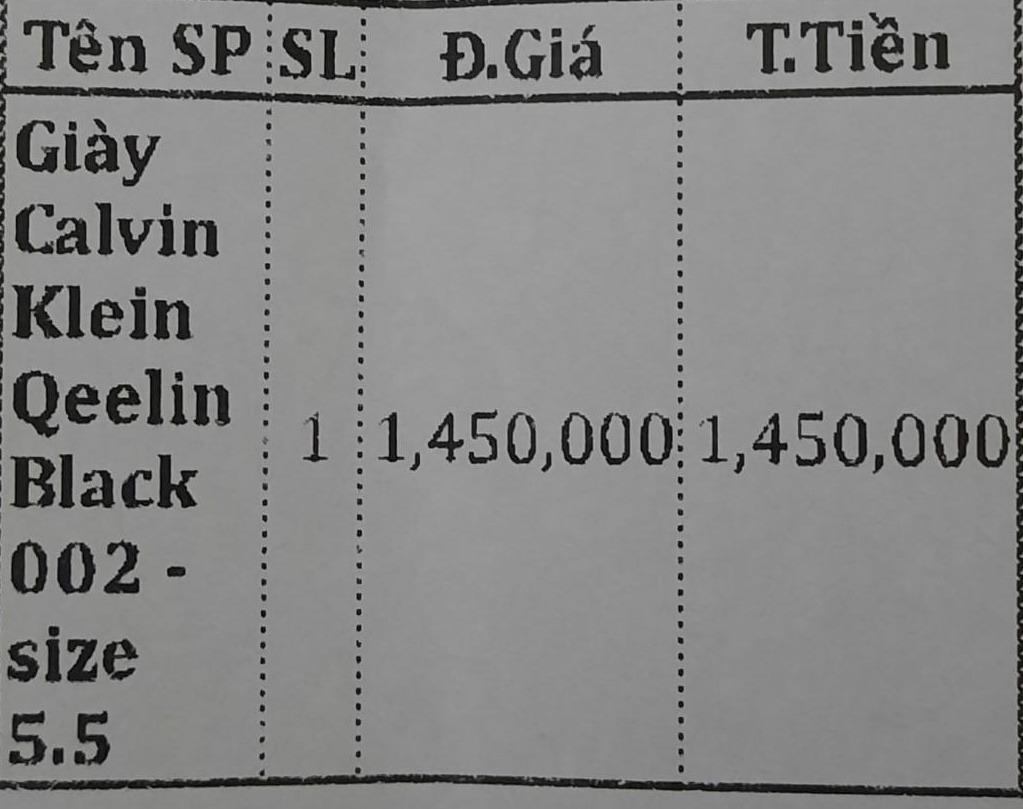
<table>
<tr>
<th>Tên SP</th>
<th>SL</th>
<th>Đ.Giá</th>
<th>T.Tiền</th>
</tr>
<tr>
<td>Giày Calvin Klein Qeelin Black 002 - size 5.5</td>
<td>1</td>
<td>1,450,000</td>
<td>1,450,000</td>
</tr>
</table>